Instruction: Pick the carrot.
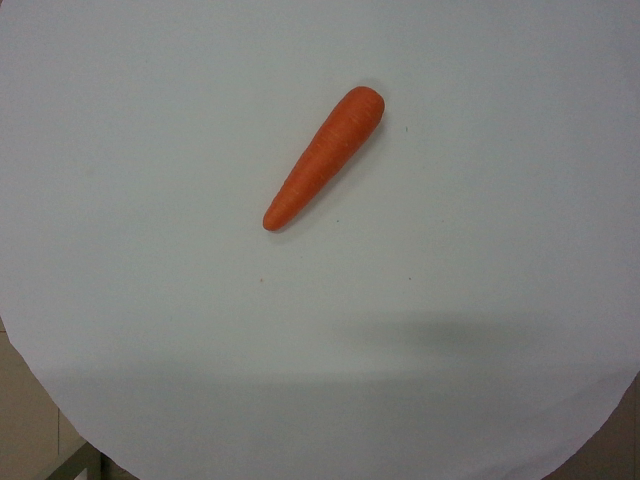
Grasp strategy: vertical